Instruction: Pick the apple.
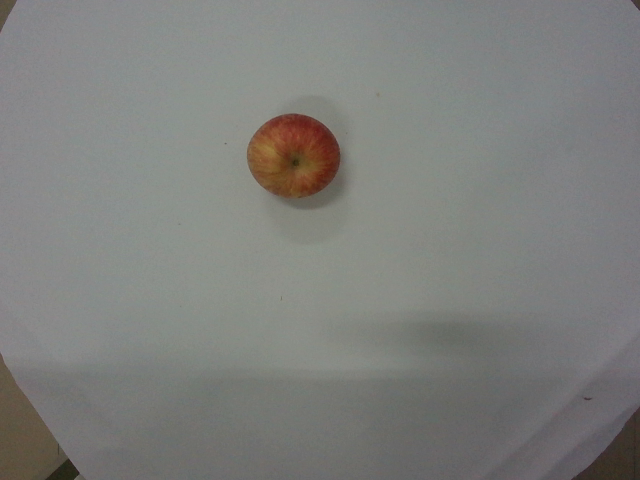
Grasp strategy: vertical